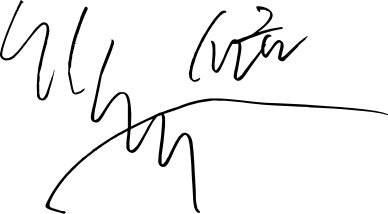
Signature of: lee sun kyun